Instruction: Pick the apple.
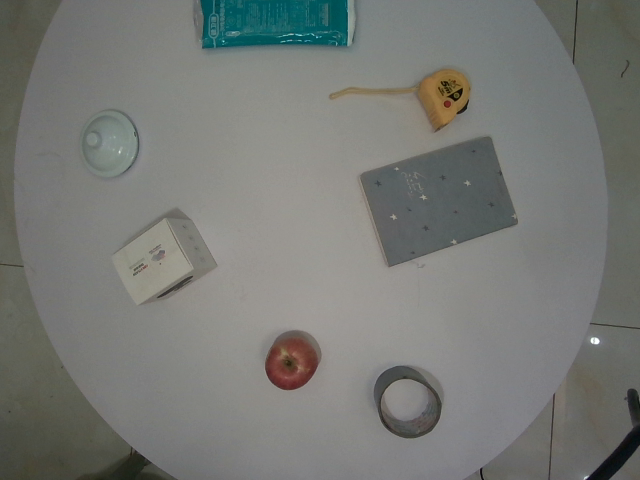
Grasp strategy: vertical